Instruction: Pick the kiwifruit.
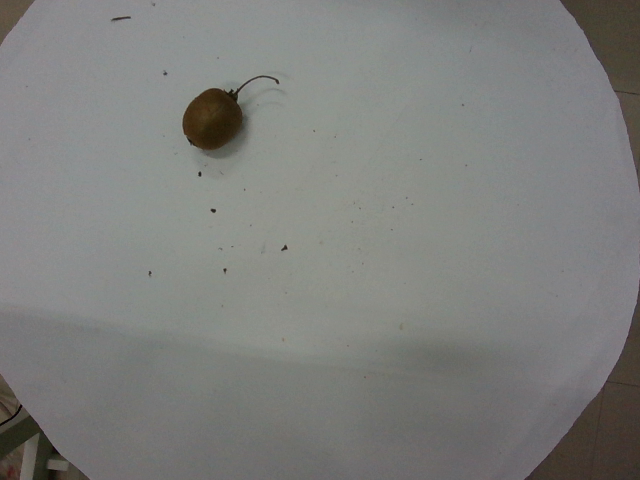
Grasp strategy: vertical